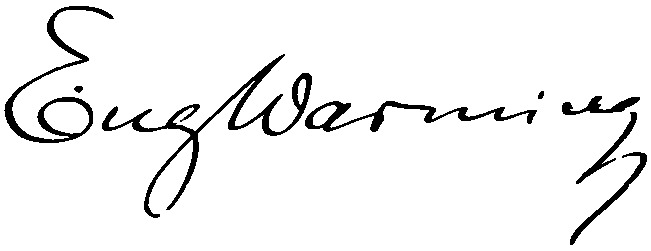
Signature of: eugenius warming